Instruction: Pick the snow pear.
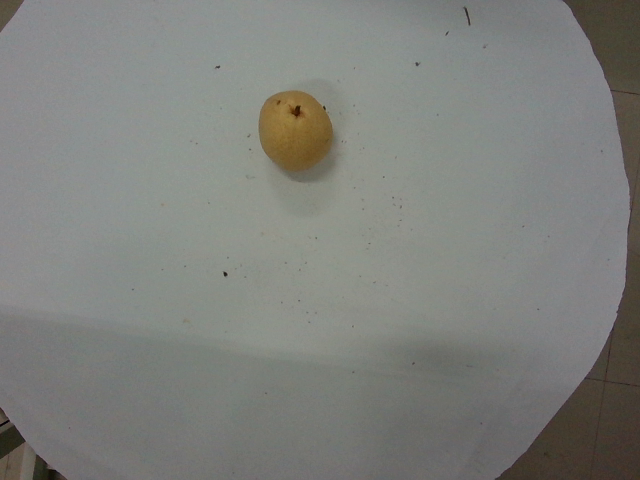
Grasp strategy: vertical